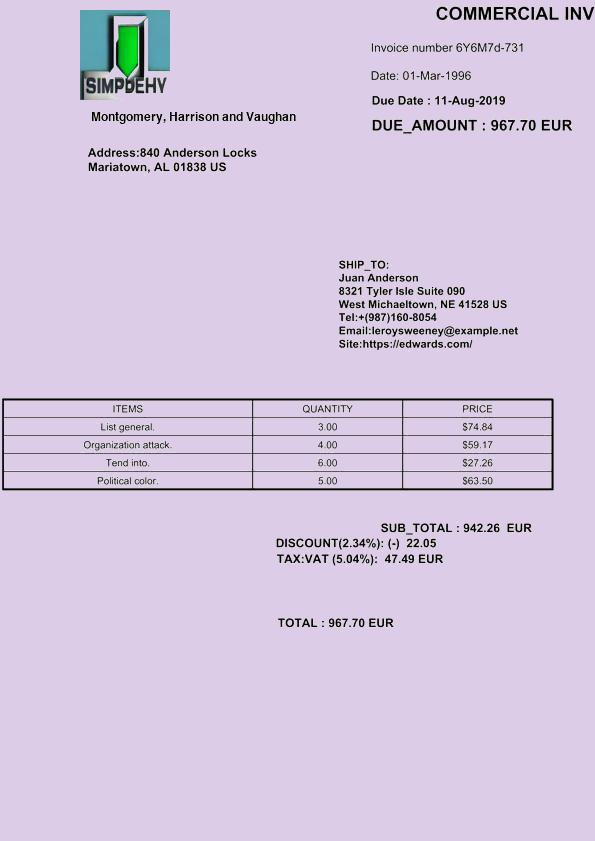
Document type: Invoice